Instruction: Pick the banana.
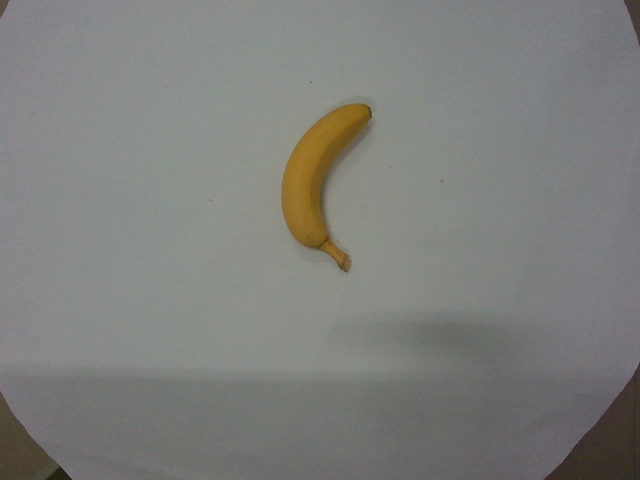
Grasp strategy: vertical